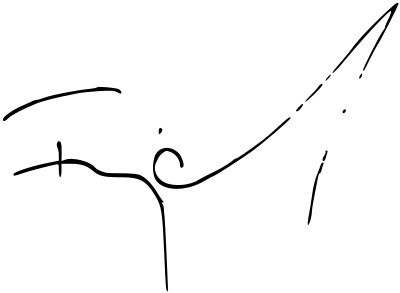
Signature of: radosław fogiel